Question: What could the diagnosis suggest?
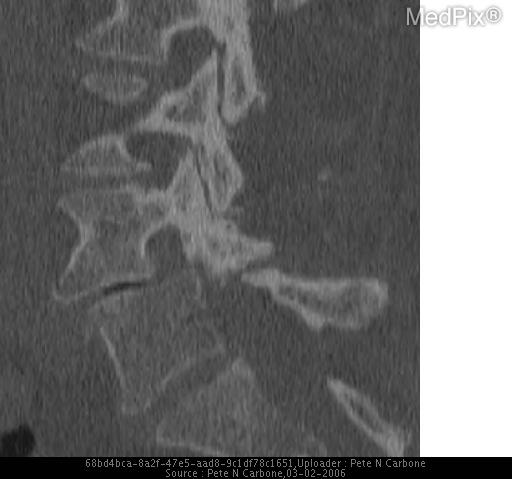
Answer: The possible diagnosis includes Grade 2 spondylolisthesis with apophyseal joint degenerative changes.